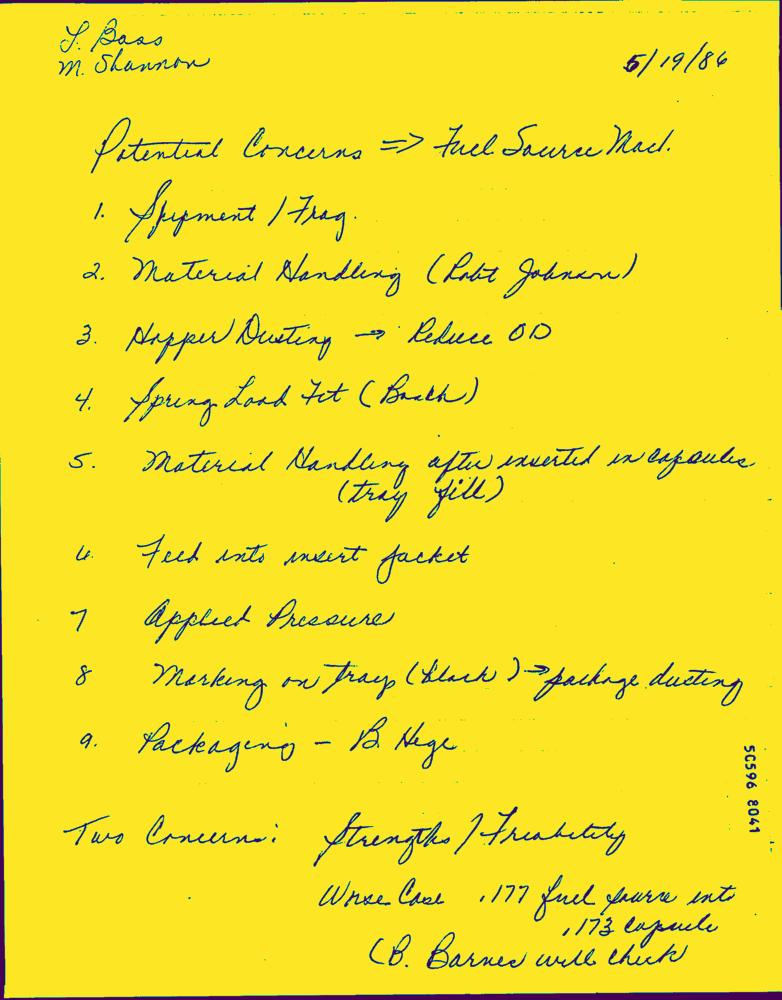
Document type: Hand-Written